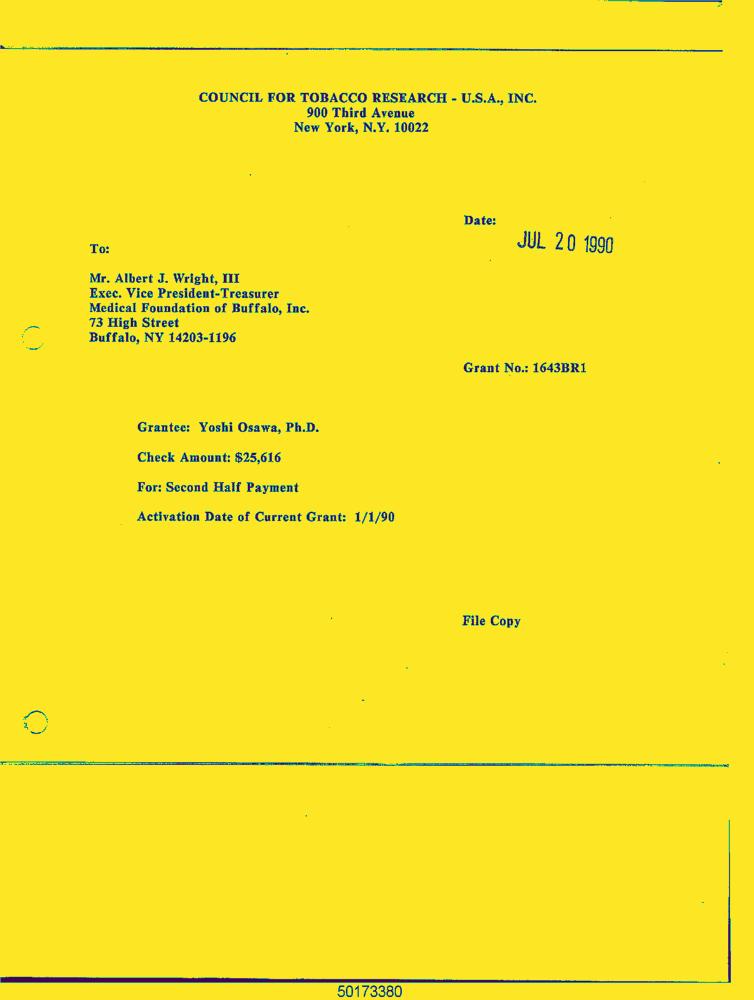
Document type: Letter-Doc